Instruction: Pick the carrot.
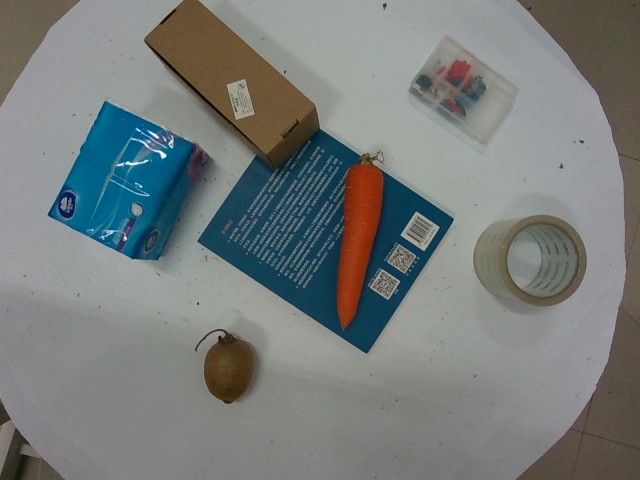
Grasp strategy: vertical